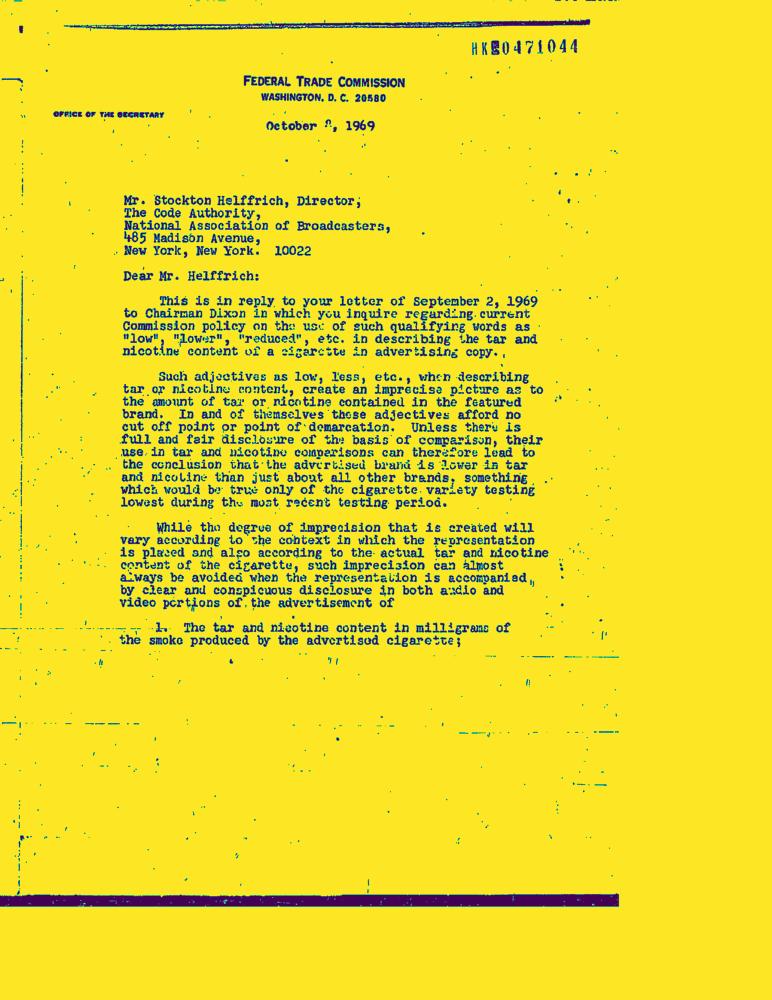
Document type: Letter-Doc